Question: What jurisdiction, city, or county is the document associated with?
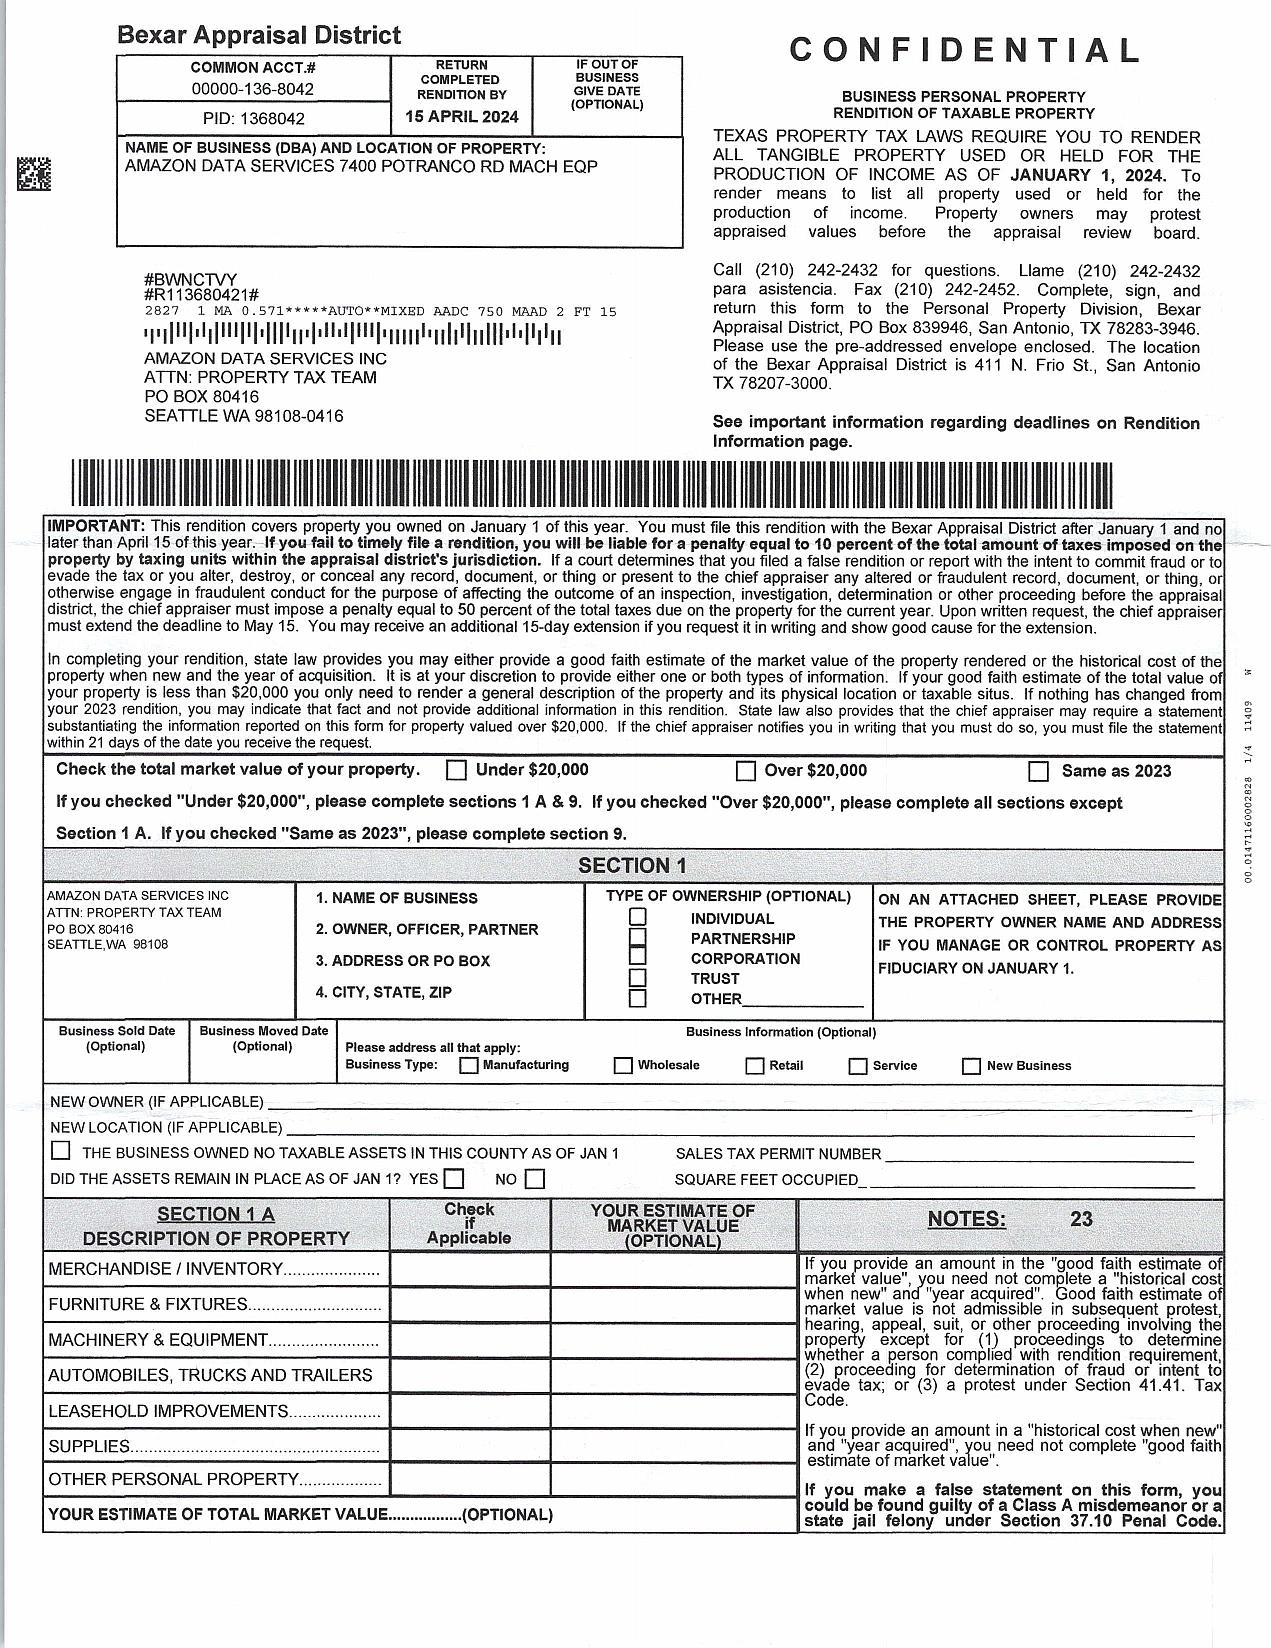
Answer: "Bexar Appraisal District"